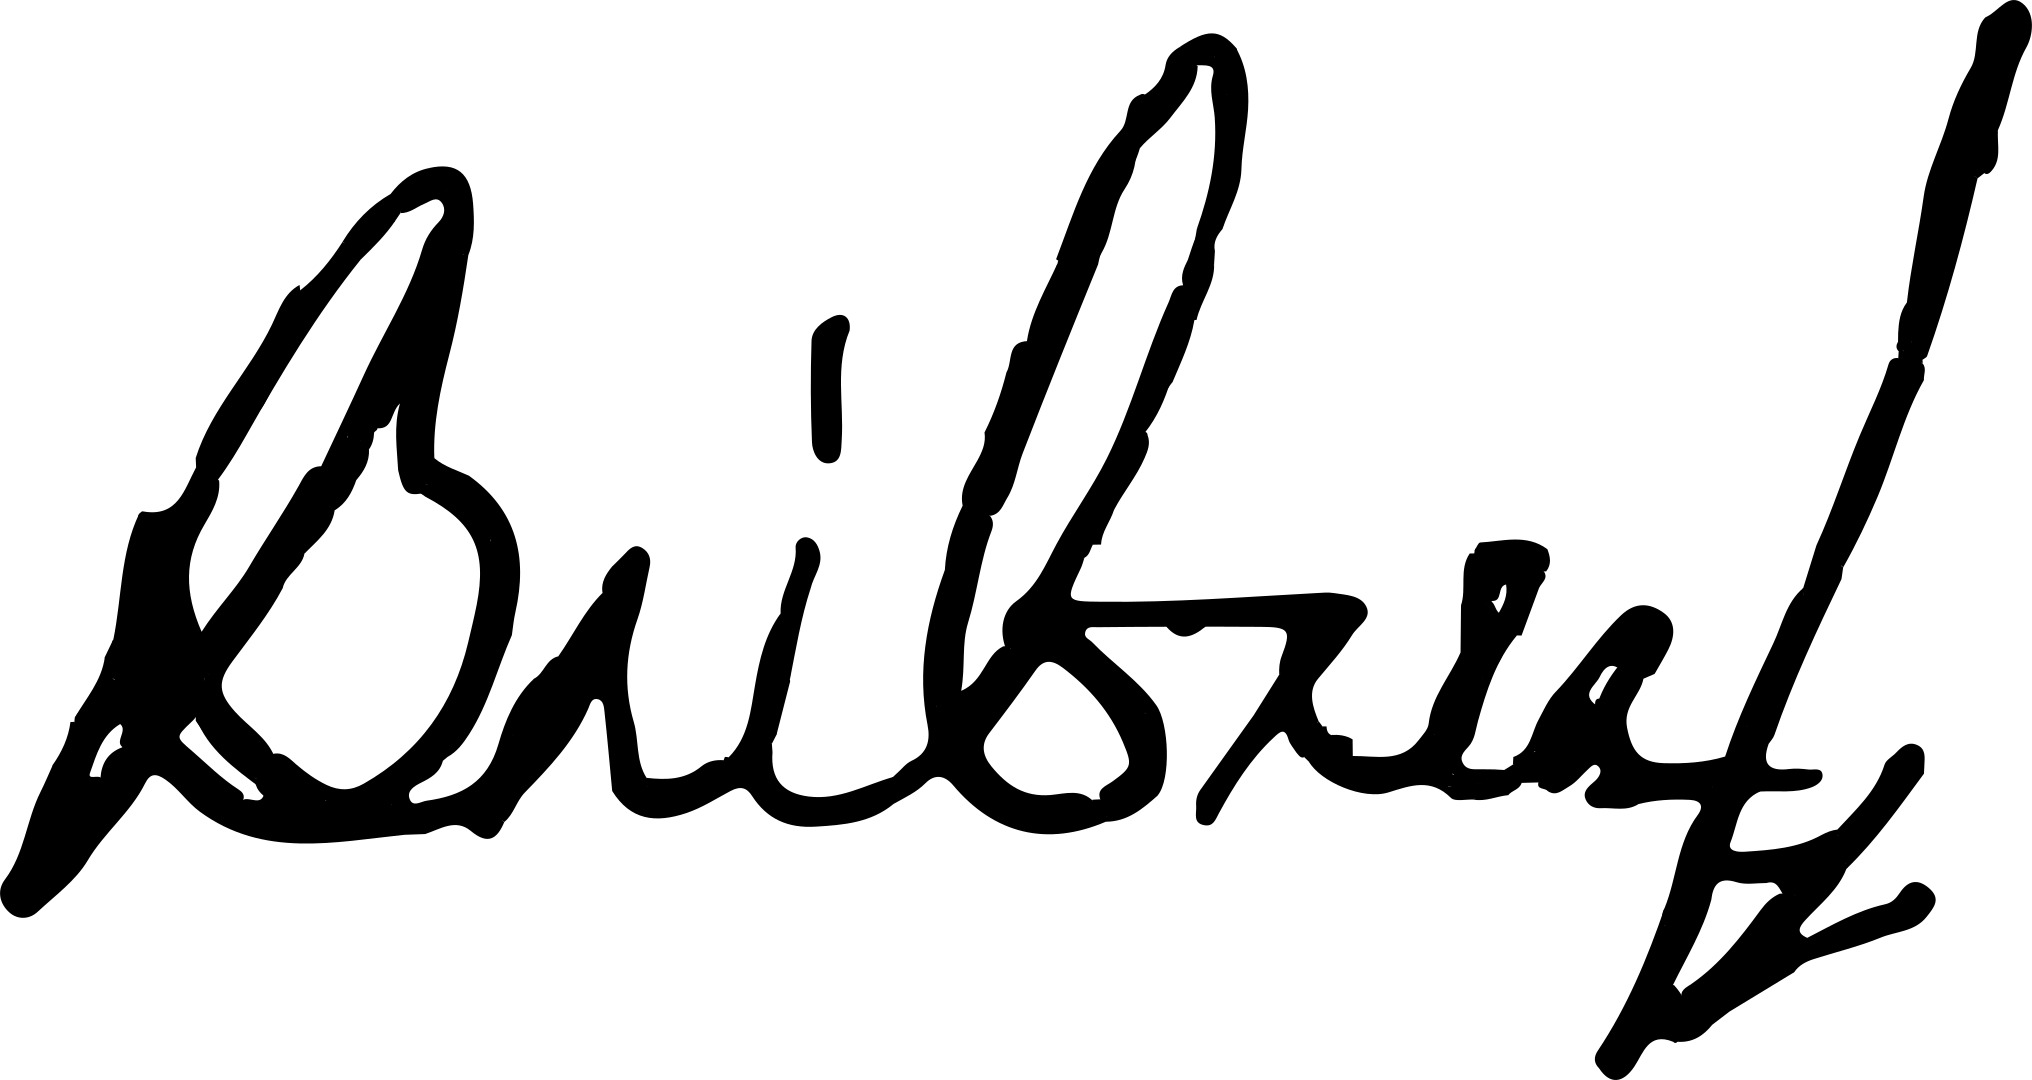
Signature of: bárbara trigueros